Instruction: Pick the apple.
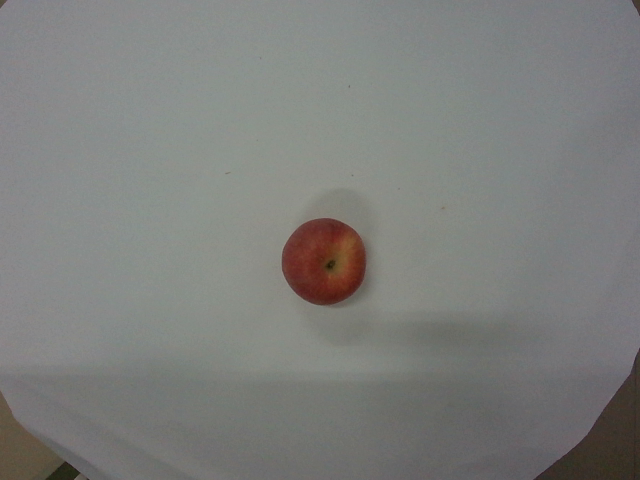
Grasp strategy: vertical